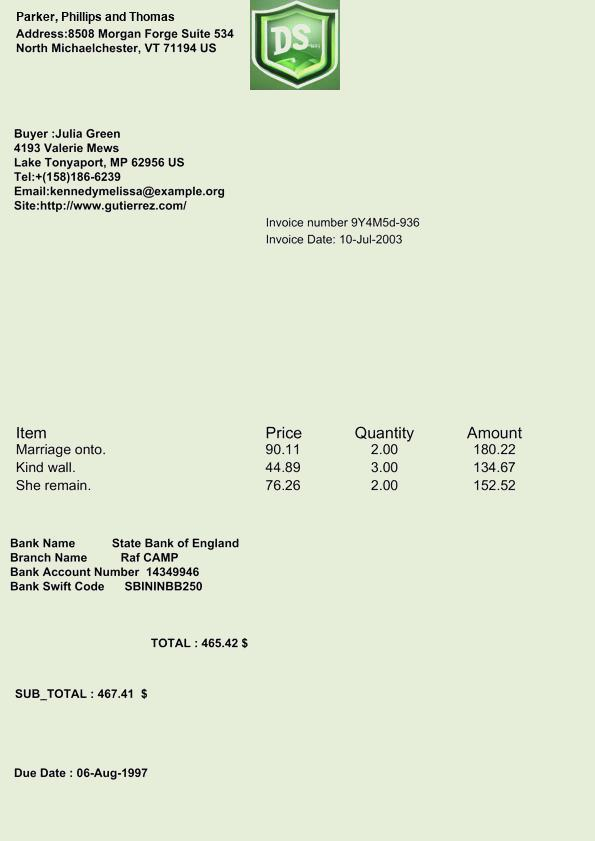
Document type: Invoice